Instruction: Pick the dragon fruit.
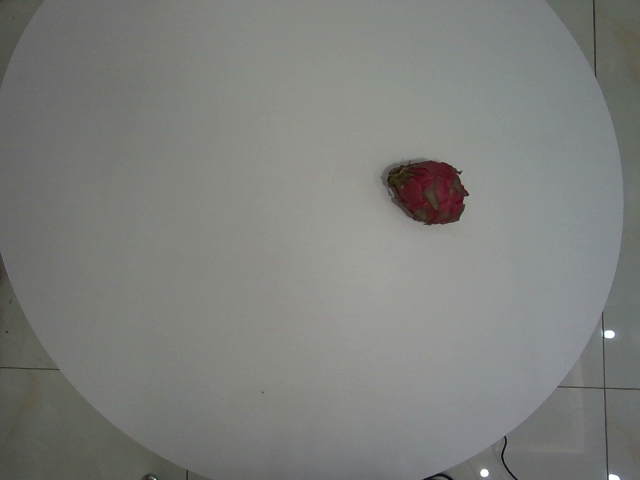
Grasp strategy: vertical